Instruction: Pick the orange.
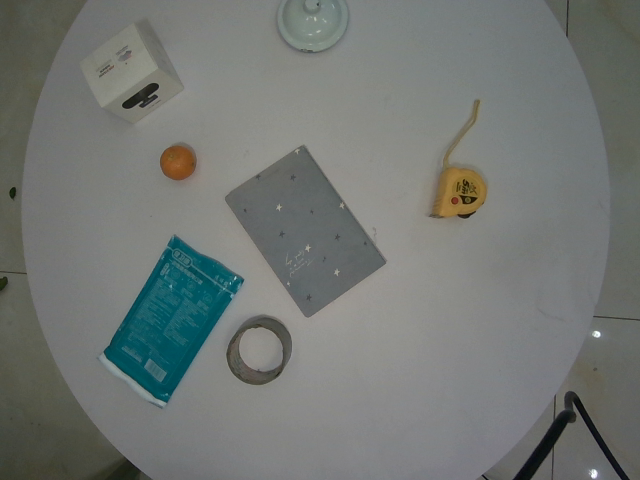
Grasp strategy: vertical